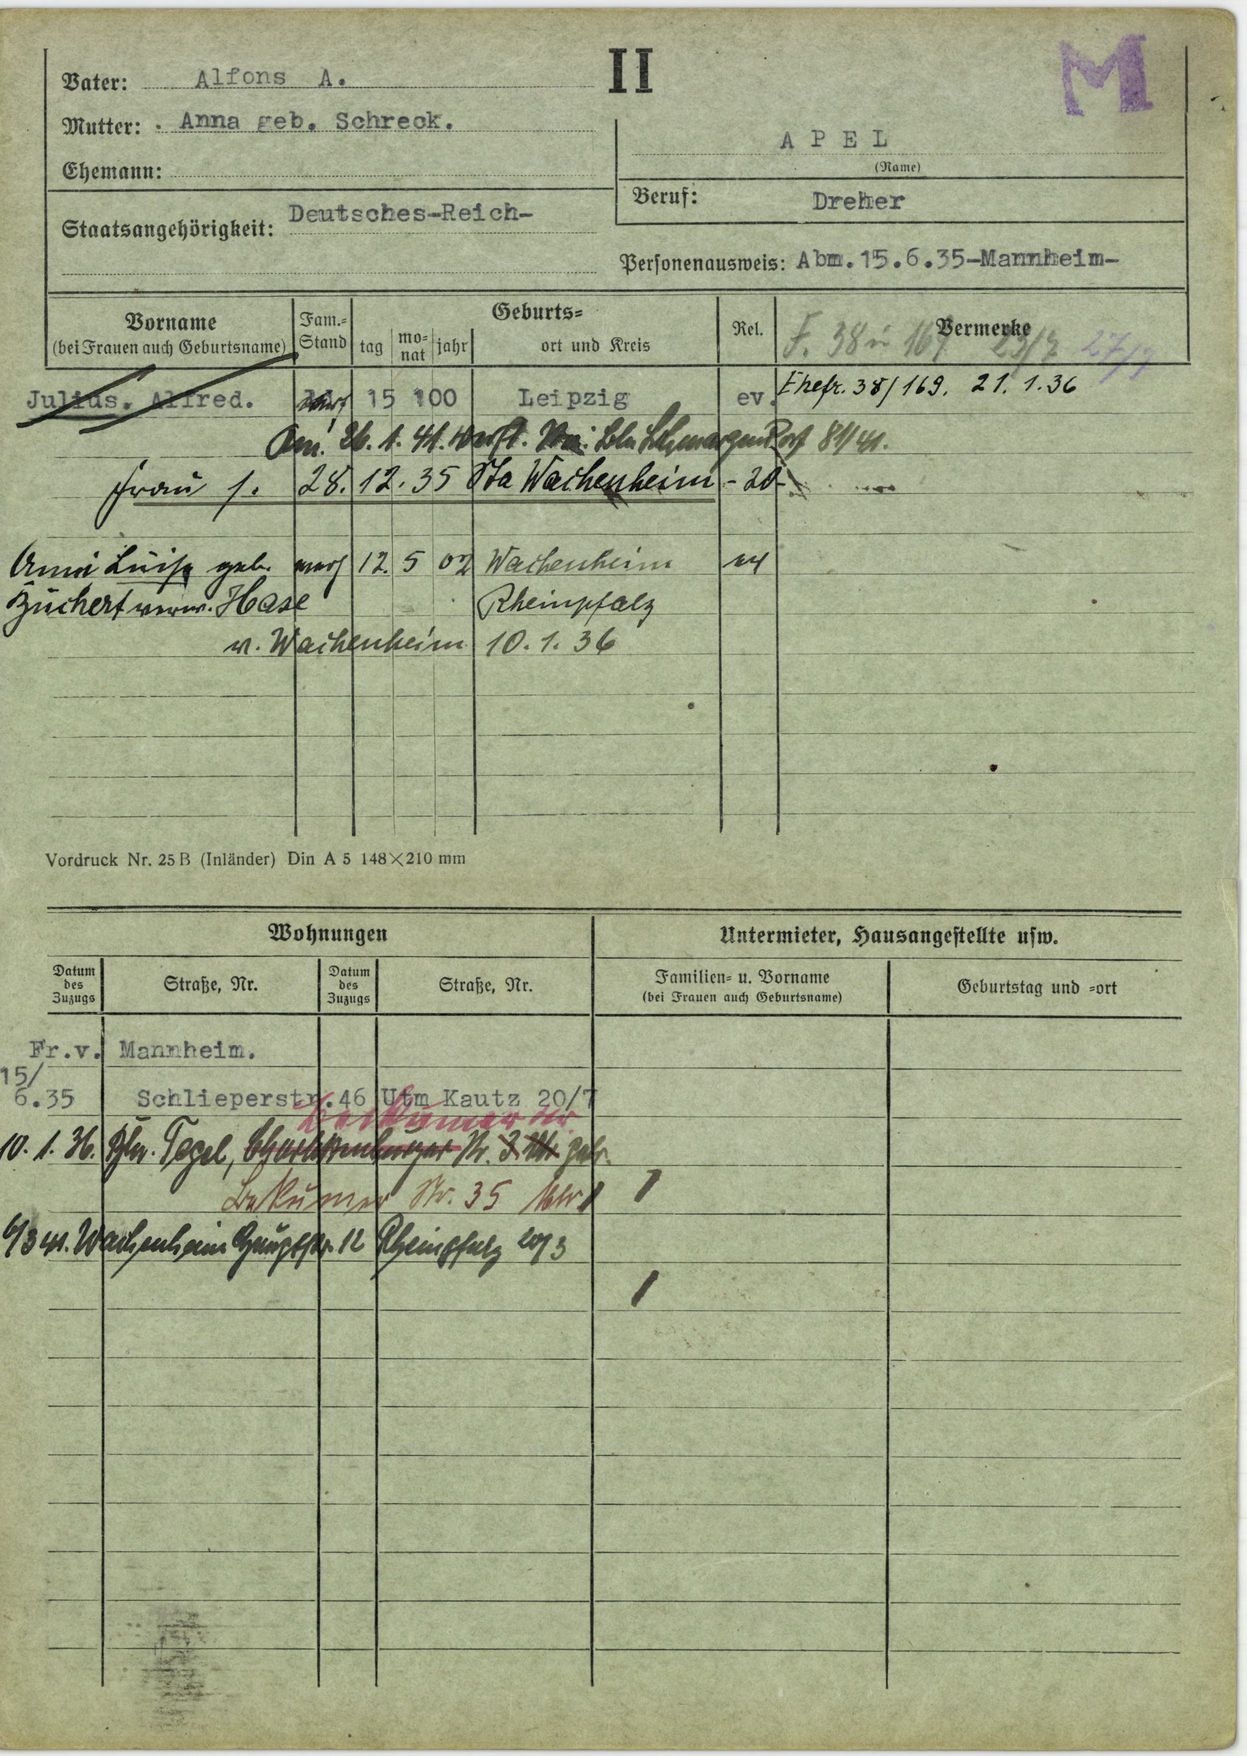
Apel